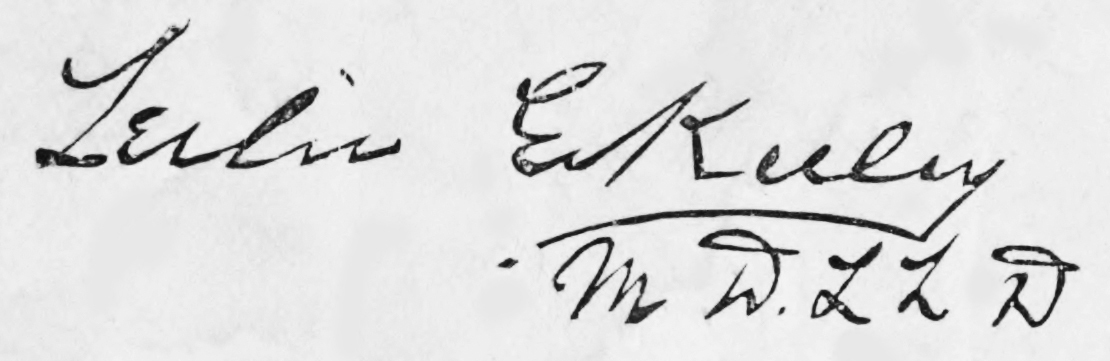
Signature of: leslie keeley